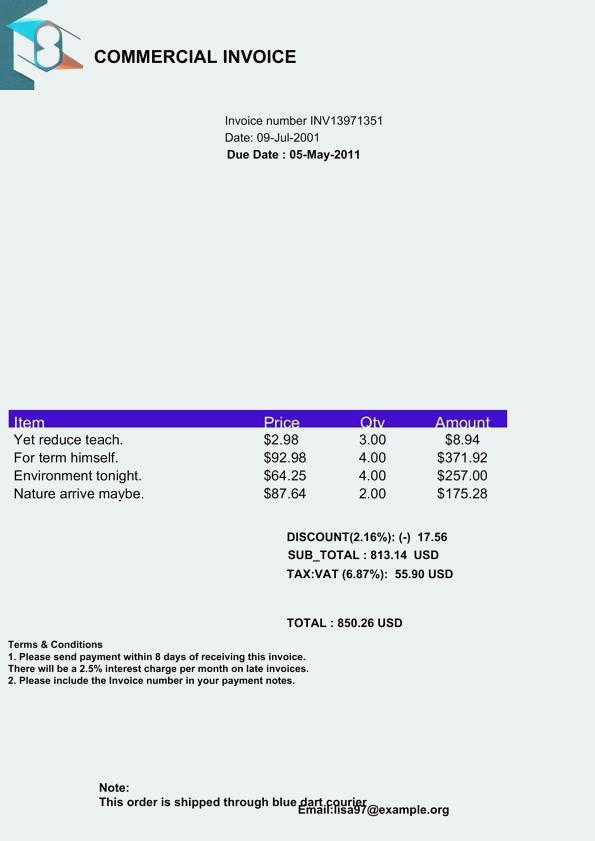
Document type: Invoice